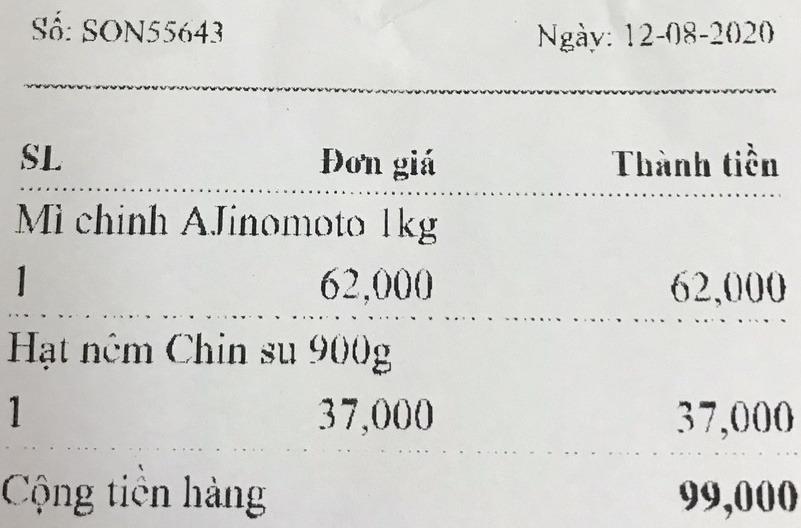
Số: SON55643 Ngày: 12-08-2020

<table>
<tr>
<th>SL</th>
<th>Đơn giá</th>
<th>Thành tiền</th>
</tr>
<tr>
<td colspan="3">Mì chính AJinomoto 1kg             1 </td>
<td>62,000</td>
<td>62,000</td>
</tr>
<tr>
<td colspan="3">Hạt nêm Chin su 900g                 1</td>
<td>37,000</td>
<td>37,000</td>
</tr>
</table>

Cộng tiền hàng 99,000